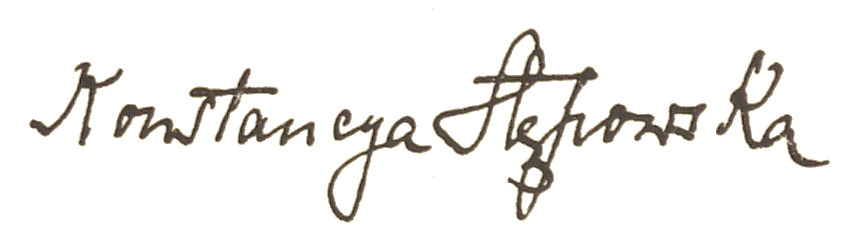
Signature of: konstancja stępowska